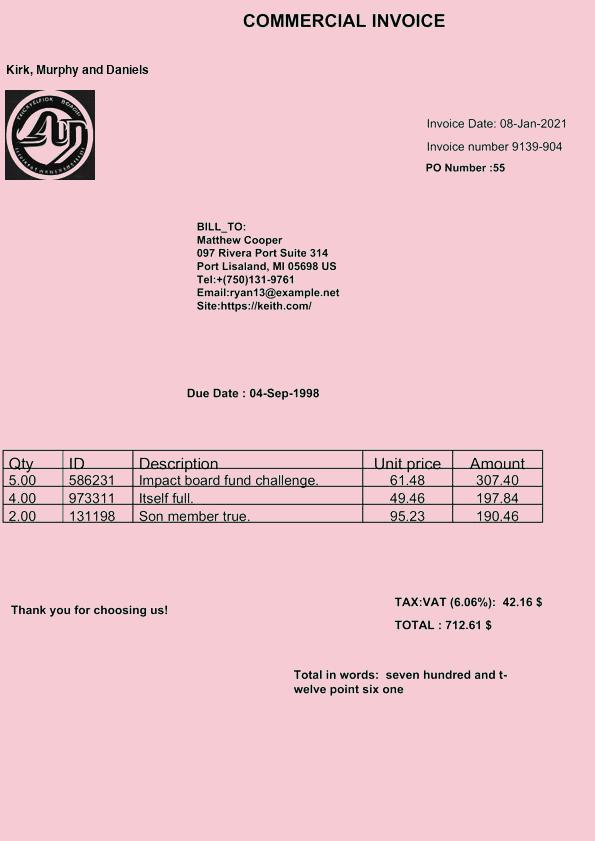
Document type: Invoice